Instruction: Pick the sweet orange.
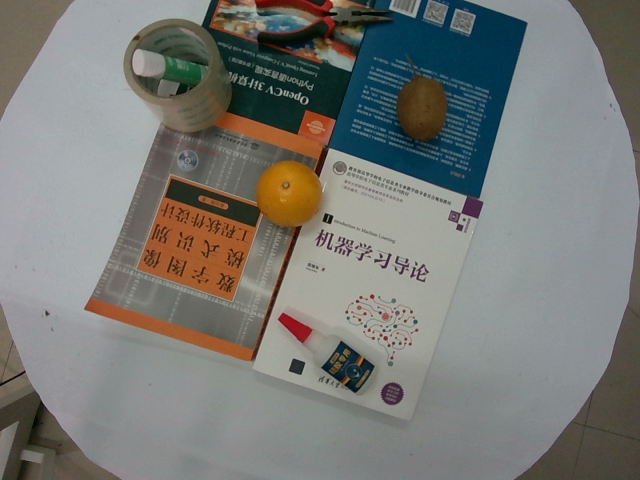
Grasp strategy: vertical